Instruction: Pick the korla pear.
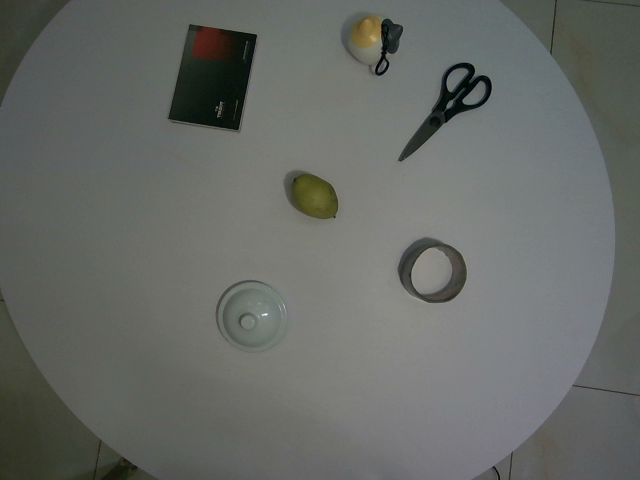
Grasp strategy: vertical